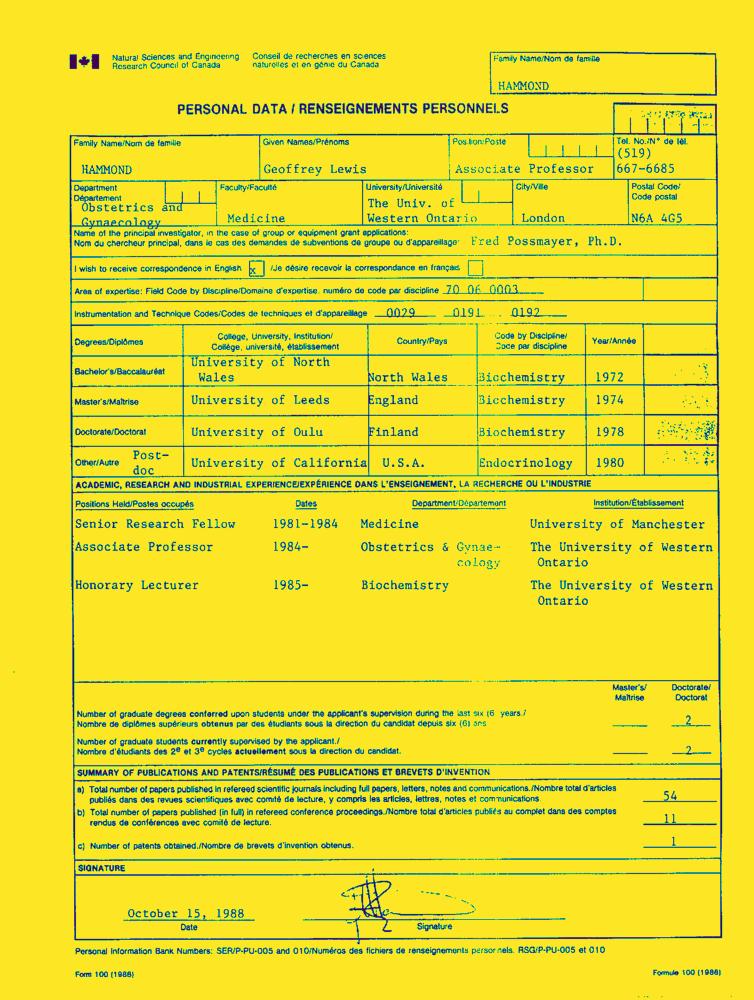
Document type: Resume-Doc